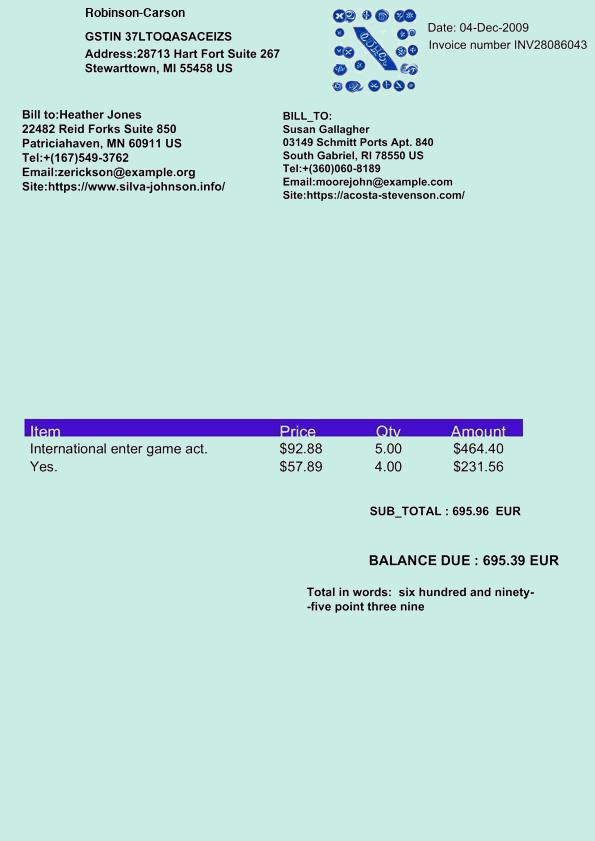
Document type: Invoice